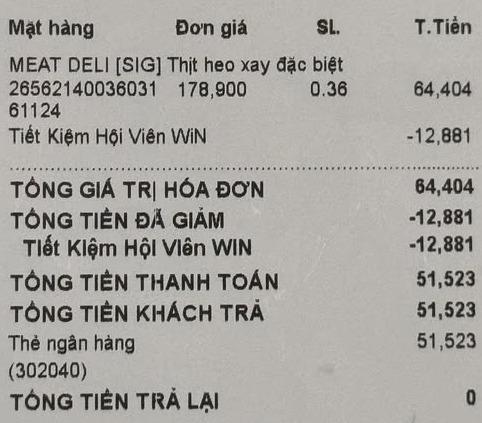
<table>
<tr>
<th>Mặt hàng</th>
<th>Đơn giá</th>
<th>SL.</th>
<th>T.Tiền</th>
</tr>
<tr>
<td>MEAT DELI [SIG] Thịt heo xay đặc biệt 26562140036031 61124</td>
<td>178,900</td>
<td>0.36</td>
<td>64,404</td>
</tr>
<tr>
<td>Tiết Kiệm Hội Viên WiN</td>
<td></td>
<td></td>
<td>-12,881</td>
</tr>
</table>

TỔNG GIÁ TRỊ HÓA ĐƠN 64,404
TỔNG TIỀN ĐÃ GIẢM -12,881
Tiết Kiệm Hội Viên WIN -12,881
TỔNG TIỀN THANH TOÁN 51,523
TỔNG TIỀN KHÁCH TRẢ 51,523
Thẻ ngân hàng 51,523
(302040)
TỔNG TIỀN TRẢ LẠI 0